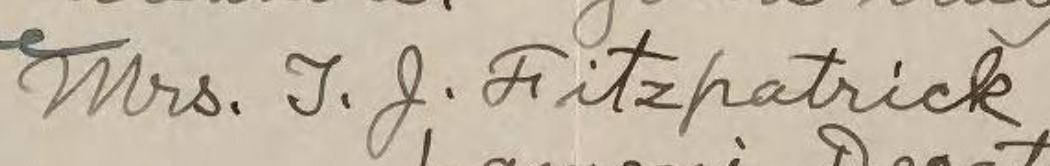
Signature of: mary frances linder fitzpatrick